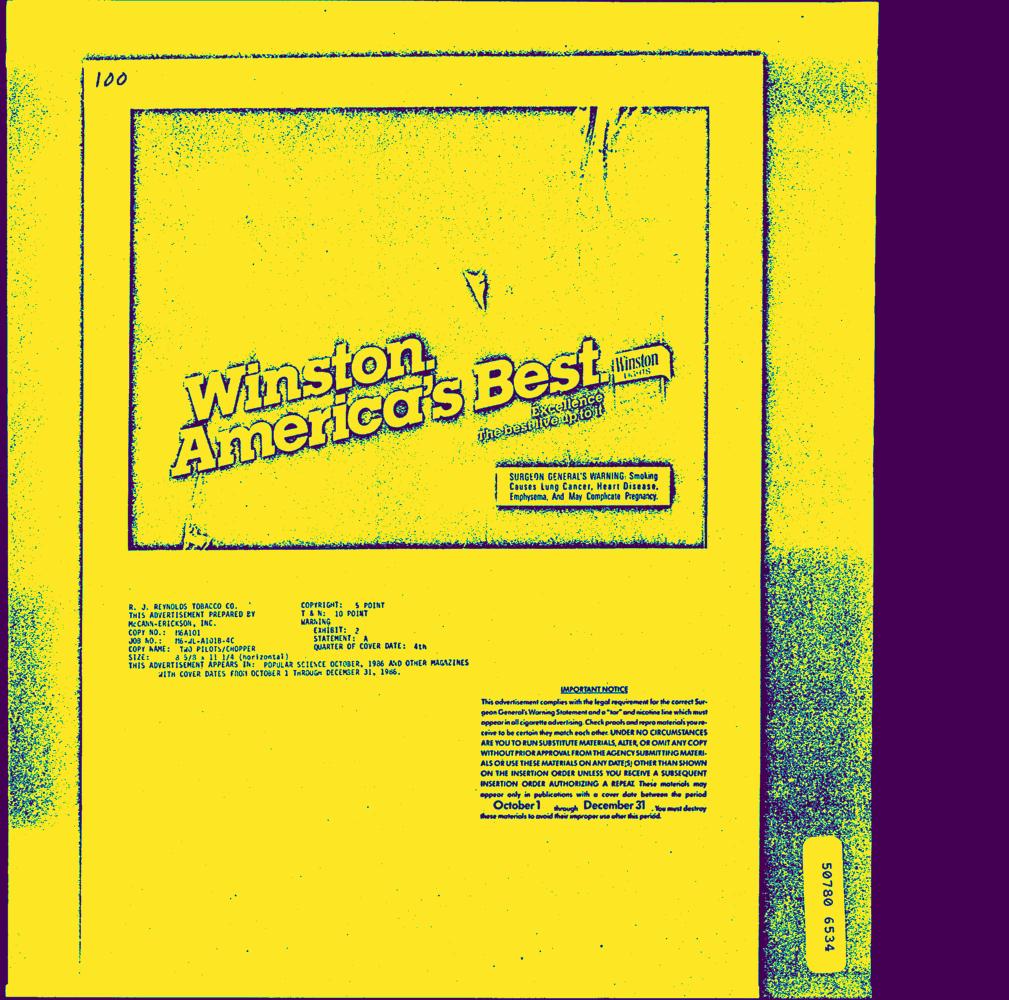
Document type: AD